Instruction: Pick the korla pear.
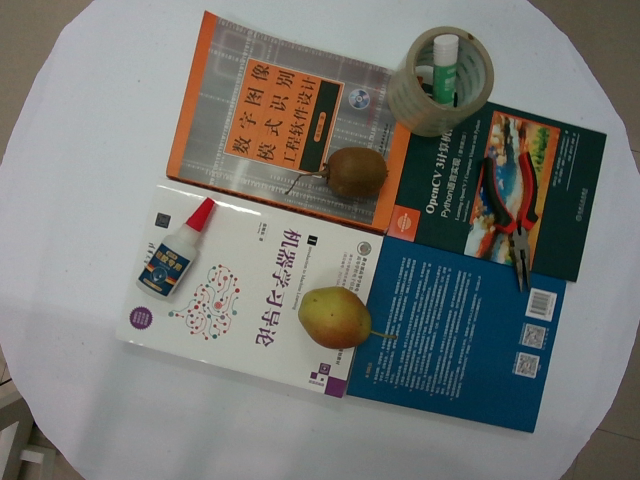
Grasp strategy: vertical